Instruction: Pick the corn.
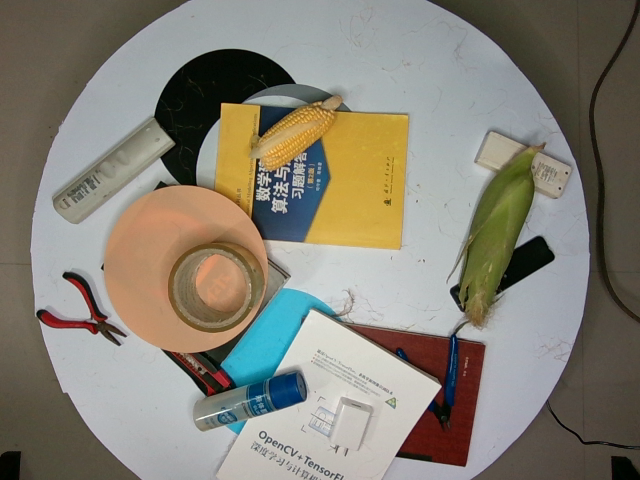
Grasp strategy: vertical